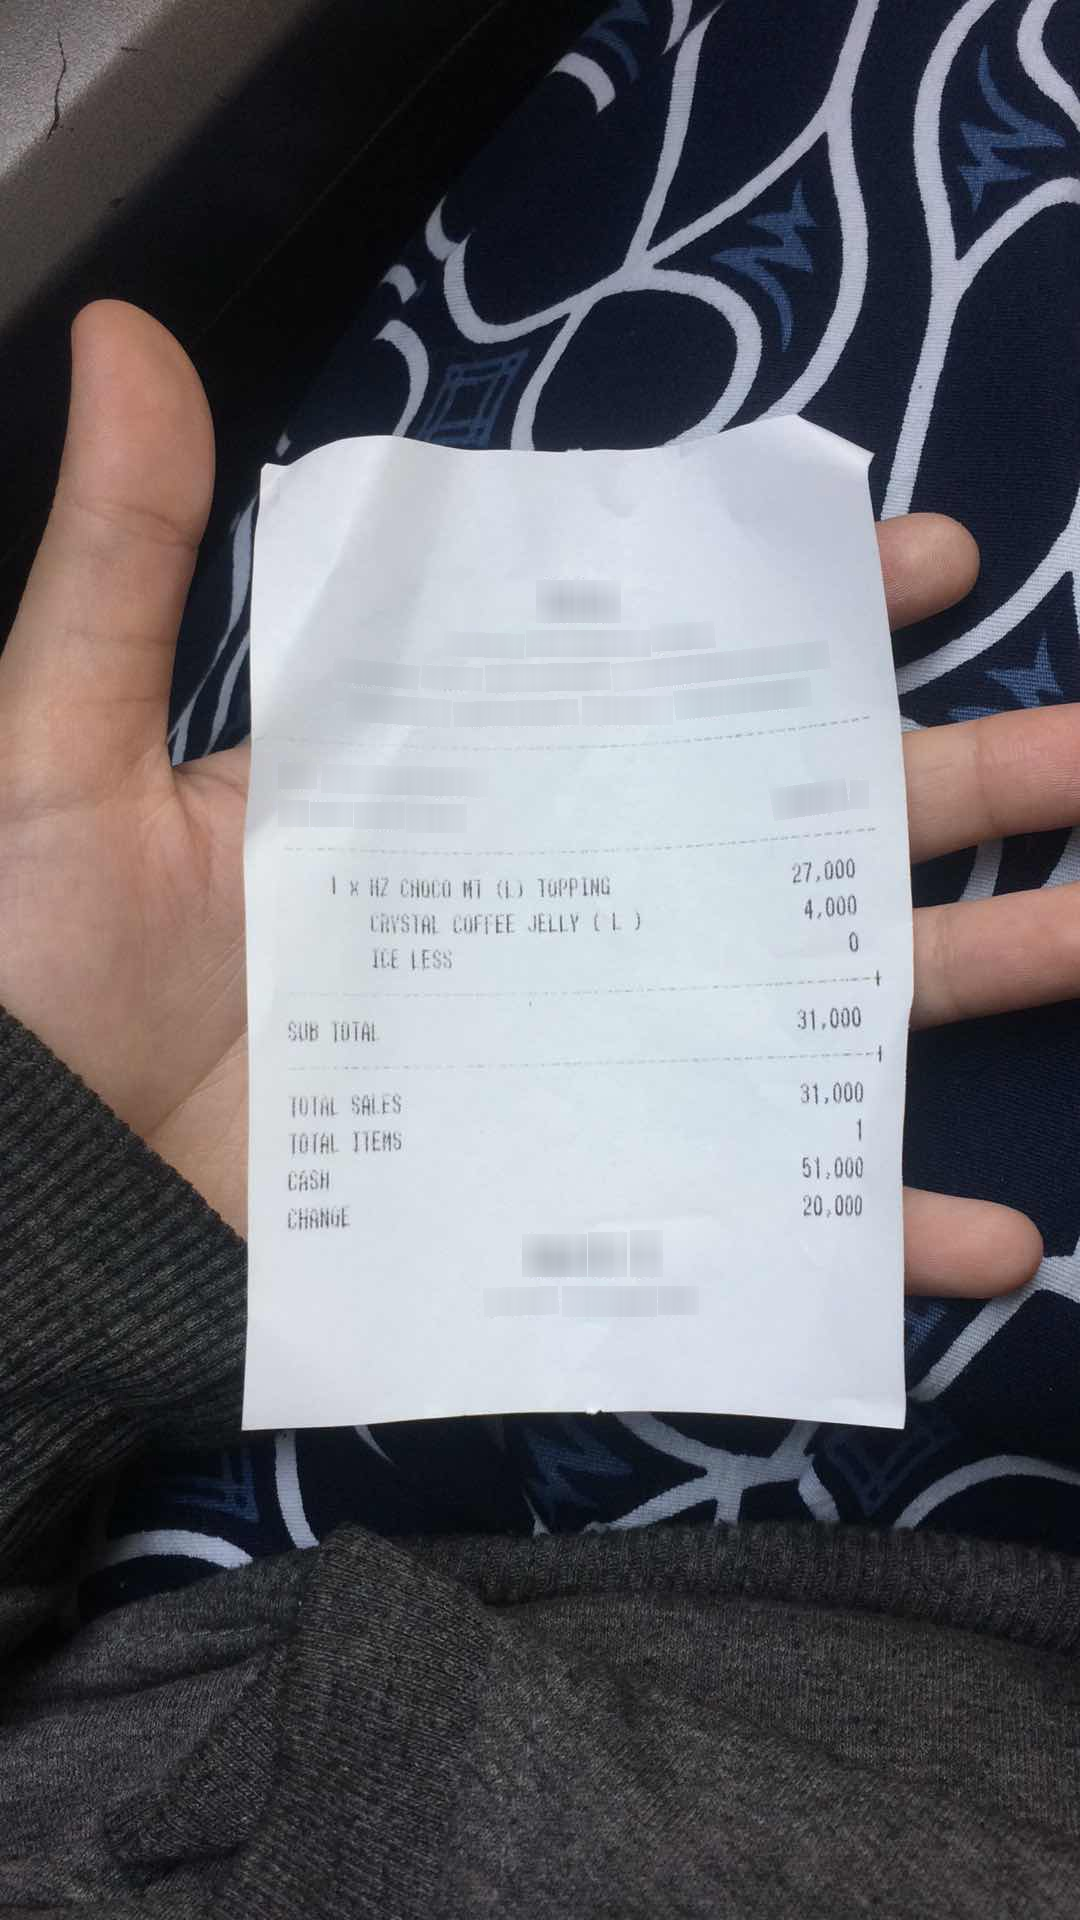
Number of items: 5
Subtotal: 31,000
Total: 31,000
OCR text regions:
text: x
text: 1
text: HZ
text: CHOCO
text: M1
text: (L)
text: TOPPING
text: 27,000
text: CRYSTAL
text: COFFEE
text: JELLY
text: (L)
text: 4,000
text: ICE
text: LESS
text: 0
text: SUB
text: TOTAL
text: 31,000
text: TOTAL
text: SALES
text: 31,000
text: TOTAL
text: ITEMS
text: 1
text: CASH
text: 51,000
text: CHANGE
text: 20,000